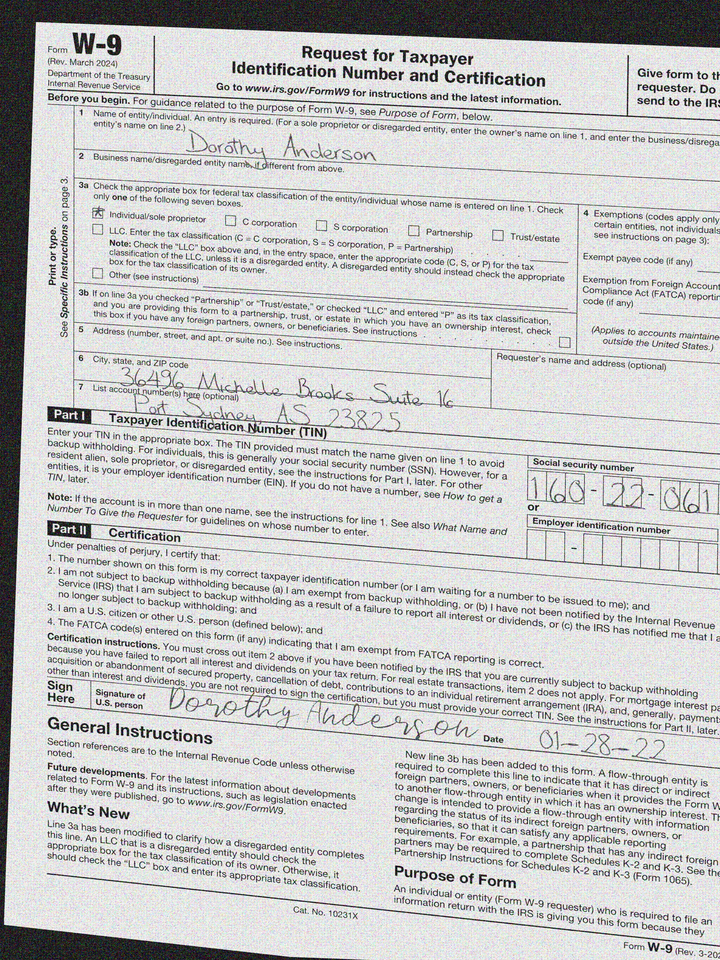
adr1: 36496 Michelle Brooks Suite 160
adr2: Port Sydney, AS 23825
cbx: yes
ssn: 160220614
enm: Dorothy Anderson
sdt: 01-28-22